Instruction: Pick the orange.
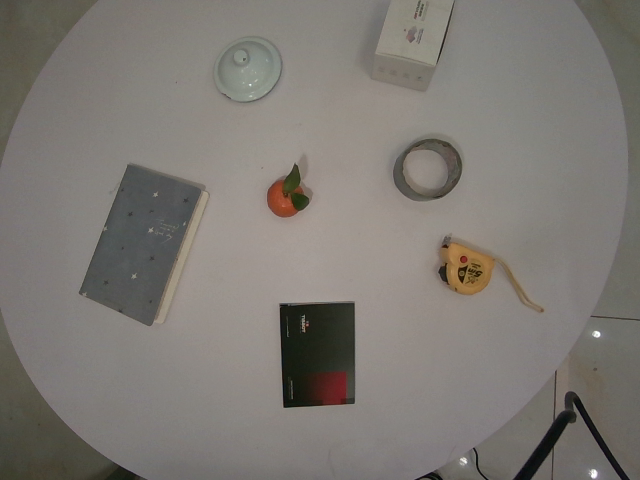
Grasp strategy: vertical